Question: What was observed in the imaging?
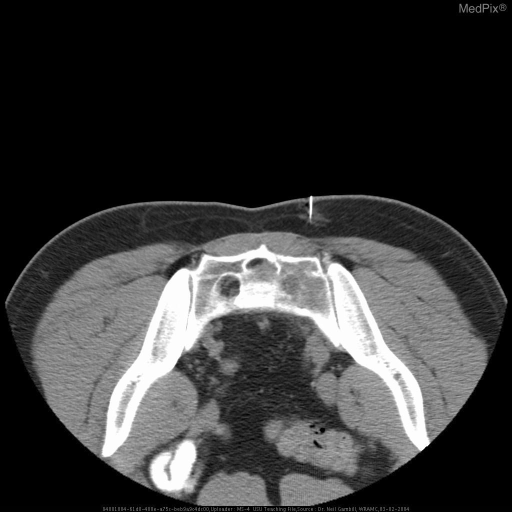
Answer: The imaging shows 1) Plain films- normal SI joints, ill defined lucent area over lower left sacrum, two sacral neural foramina on left widened with erosions of borders
2) CT- mass left side of sacrum, left side of S1 encroaching on left side neural foramen, normal vertebral bodies
3) MRI- infiltrating lesion with high T2 signal intensity within body of sacrum infiltrating into the epidural space CT- mass left side of sacrum, left side of S1 encroaching on left side neural foramen, normal vertebral bodies.